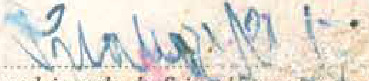
Signature of: franciszek trąbalski